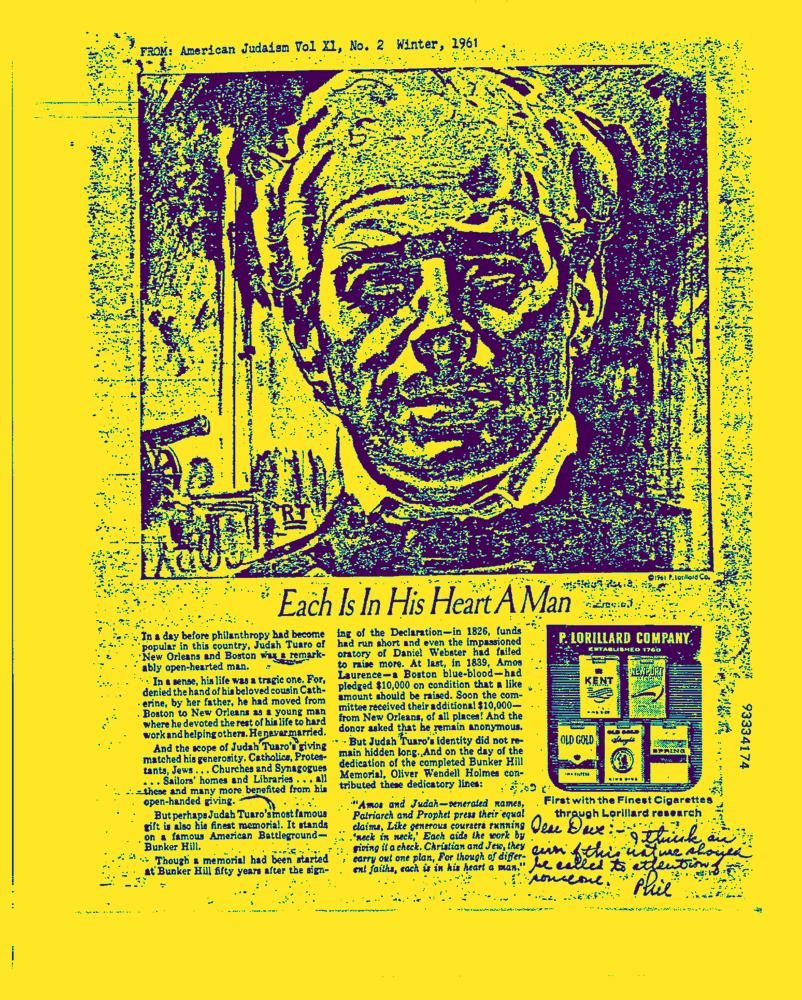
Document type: News-Article